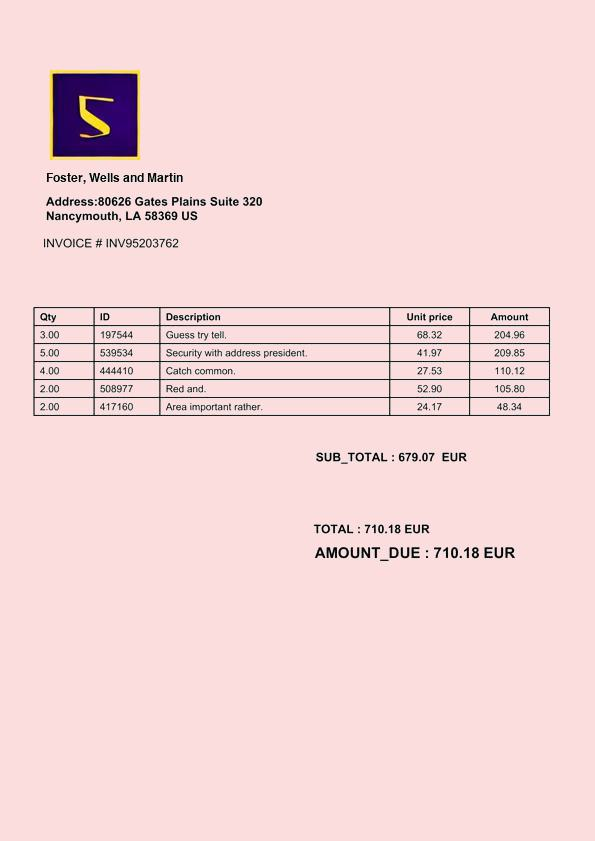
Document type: Invoice